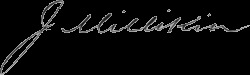
Signature of: james millikin